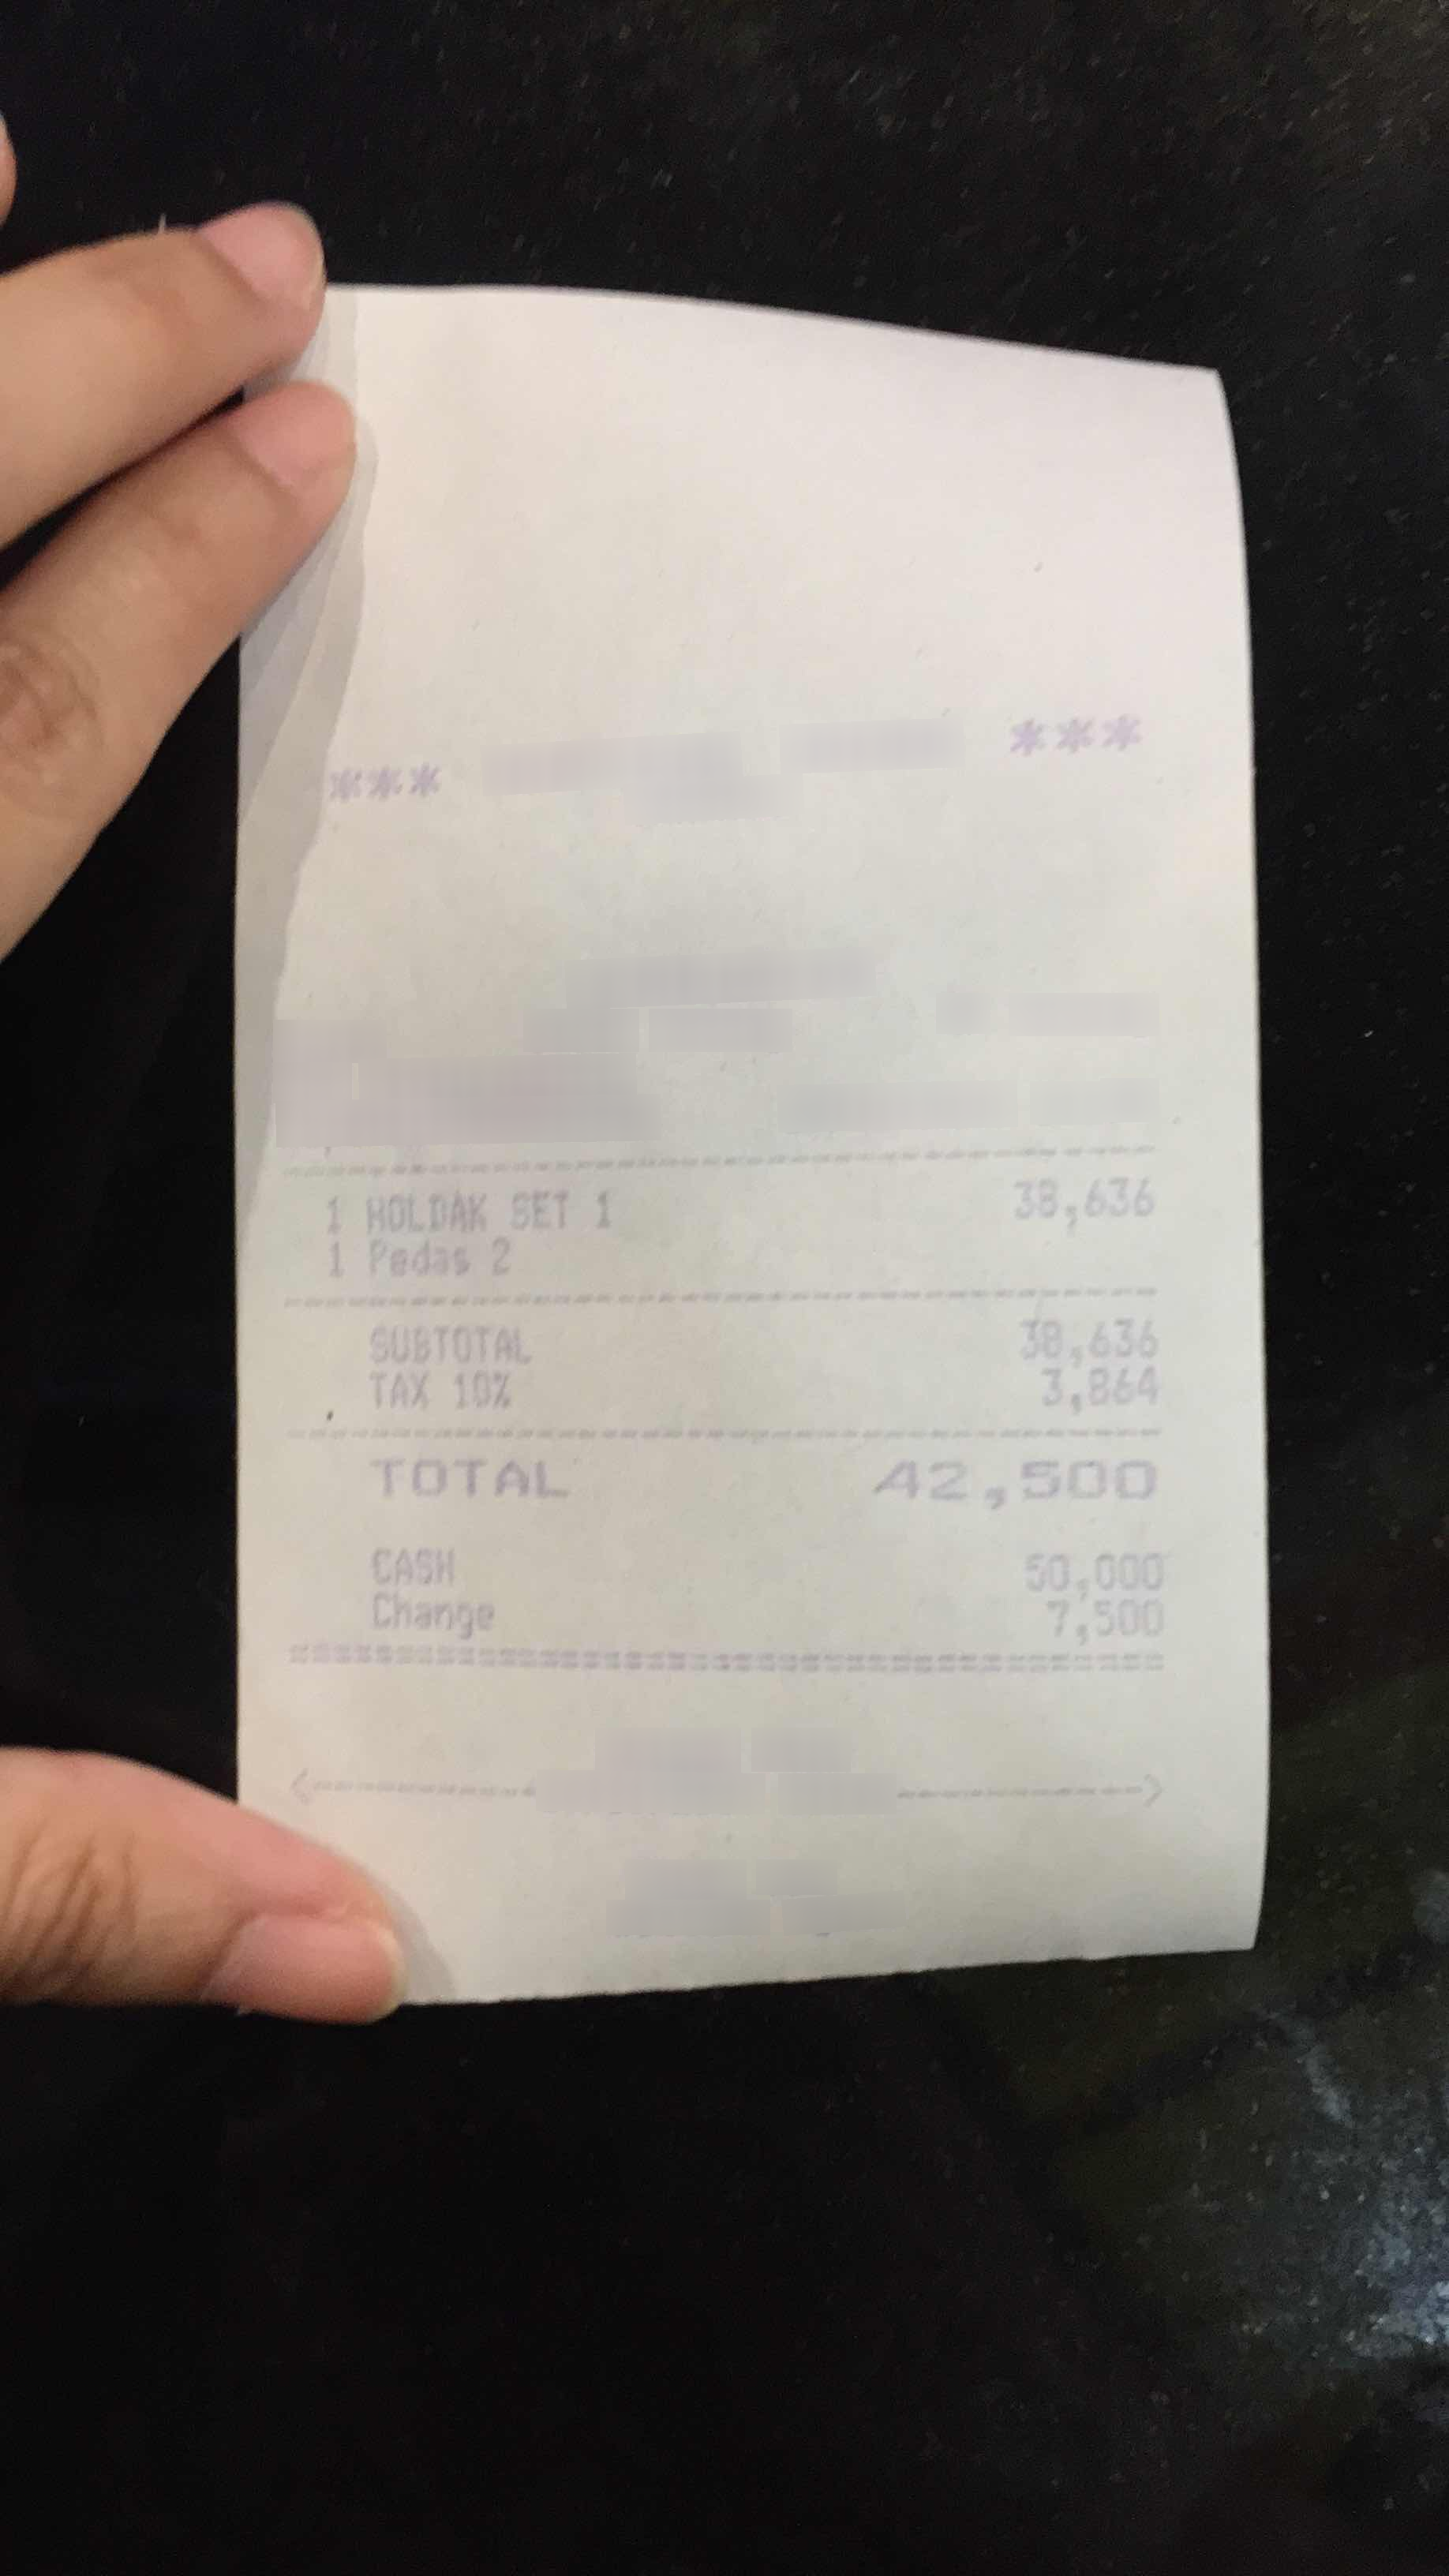
Number of items: 5
Subtotal: 38.636
Tax: 3,864
Total: 42,500
OCR text regions:
text: 1
text: HOLDAK
text: SET
text: 1
text: 38.636
text: 1
text: Pedas
text: 2
text: SUBTOTAL
text: 38.636
text: TAX
text: 10%
text: 3,864
text: TOTAL
text: 42,500
text: CASH
text: 50.000
text: Change
text: 7,500